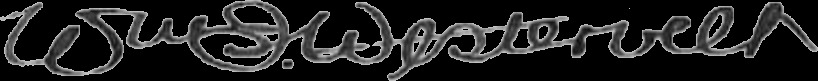
Signature of: william i westervelt